Question: Describe the condition in detail:
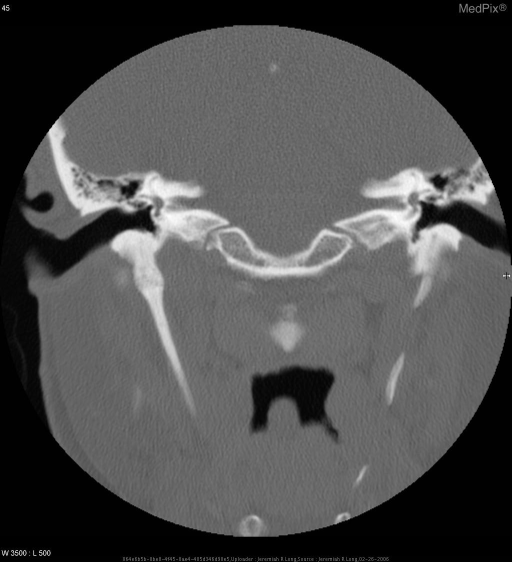
Answer: The disease is discussed as: Eagle Syndrome is either the overgrowth of the styloid process itself or the ossification of the stylohyoid ligament, first described by Watt Eagle, an otolaryngologist in Duke University in 1937.  Eagle eventually described two distinct group of patients: the classic syndrome in post-tonsillectomy patients for whom the palpation of the styloid process/ossified stylohyoid ligament reproduced the symptoms (and he believed that the post-surgical changes caused incorporation of the glossopharyngeal nerve by the scar tissue/ossification), and patients with no history of prior tonsillectomy who complained of pain along the distribution of the carotid artery. (1)

Radiologically, one would see either an elongated styloid process or an abnormal ossification in the anatomic distribution of the stylohyoid ligament (extending from the stylohyoid ligament to the hyoid bone).  Lengths of greater than 2.5 cm has been thought to be significant, but at times the position and/or contour may be more significant in the cause of the patient\'s symptomatology. (1)

Case reports of surgical cure of patient\'s symptoms from Eagle Syndrome describe first the infiltration of local anesthetic at the styloid process to see if the patient\'s symptoms are relieved by this injection.  If so, surgical excision of the styloid process/ossified stylohyoid ligament can be considered. (2,3)